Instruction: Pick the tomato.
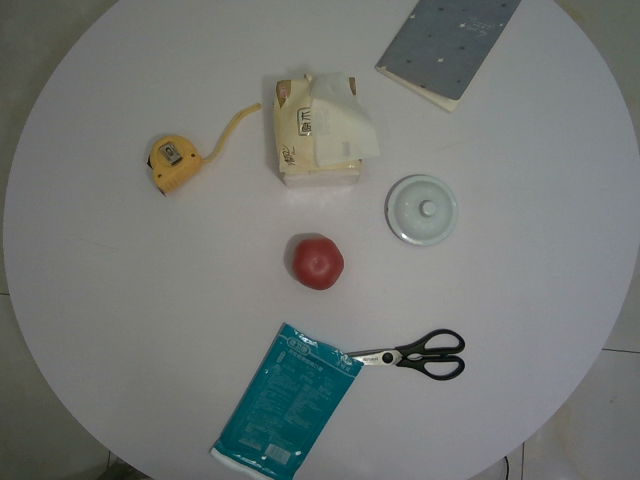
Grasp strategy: vertical